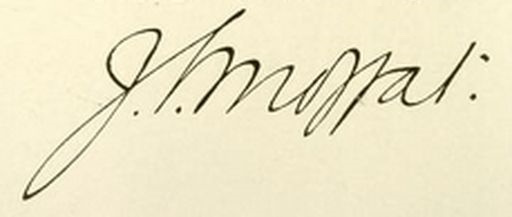
Signature of: john moffat